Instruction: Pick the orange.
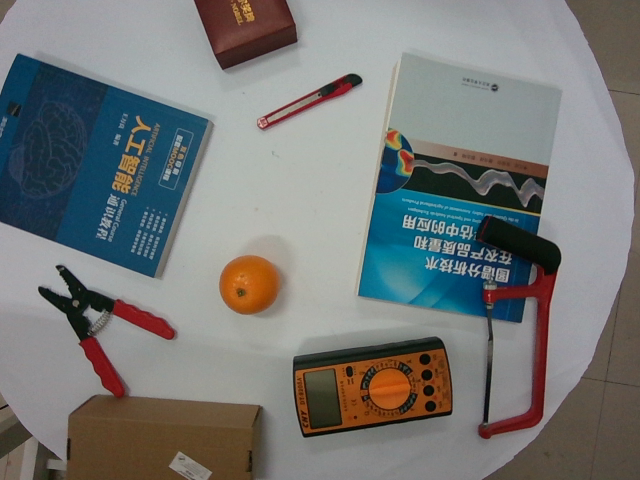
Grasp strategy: vertical